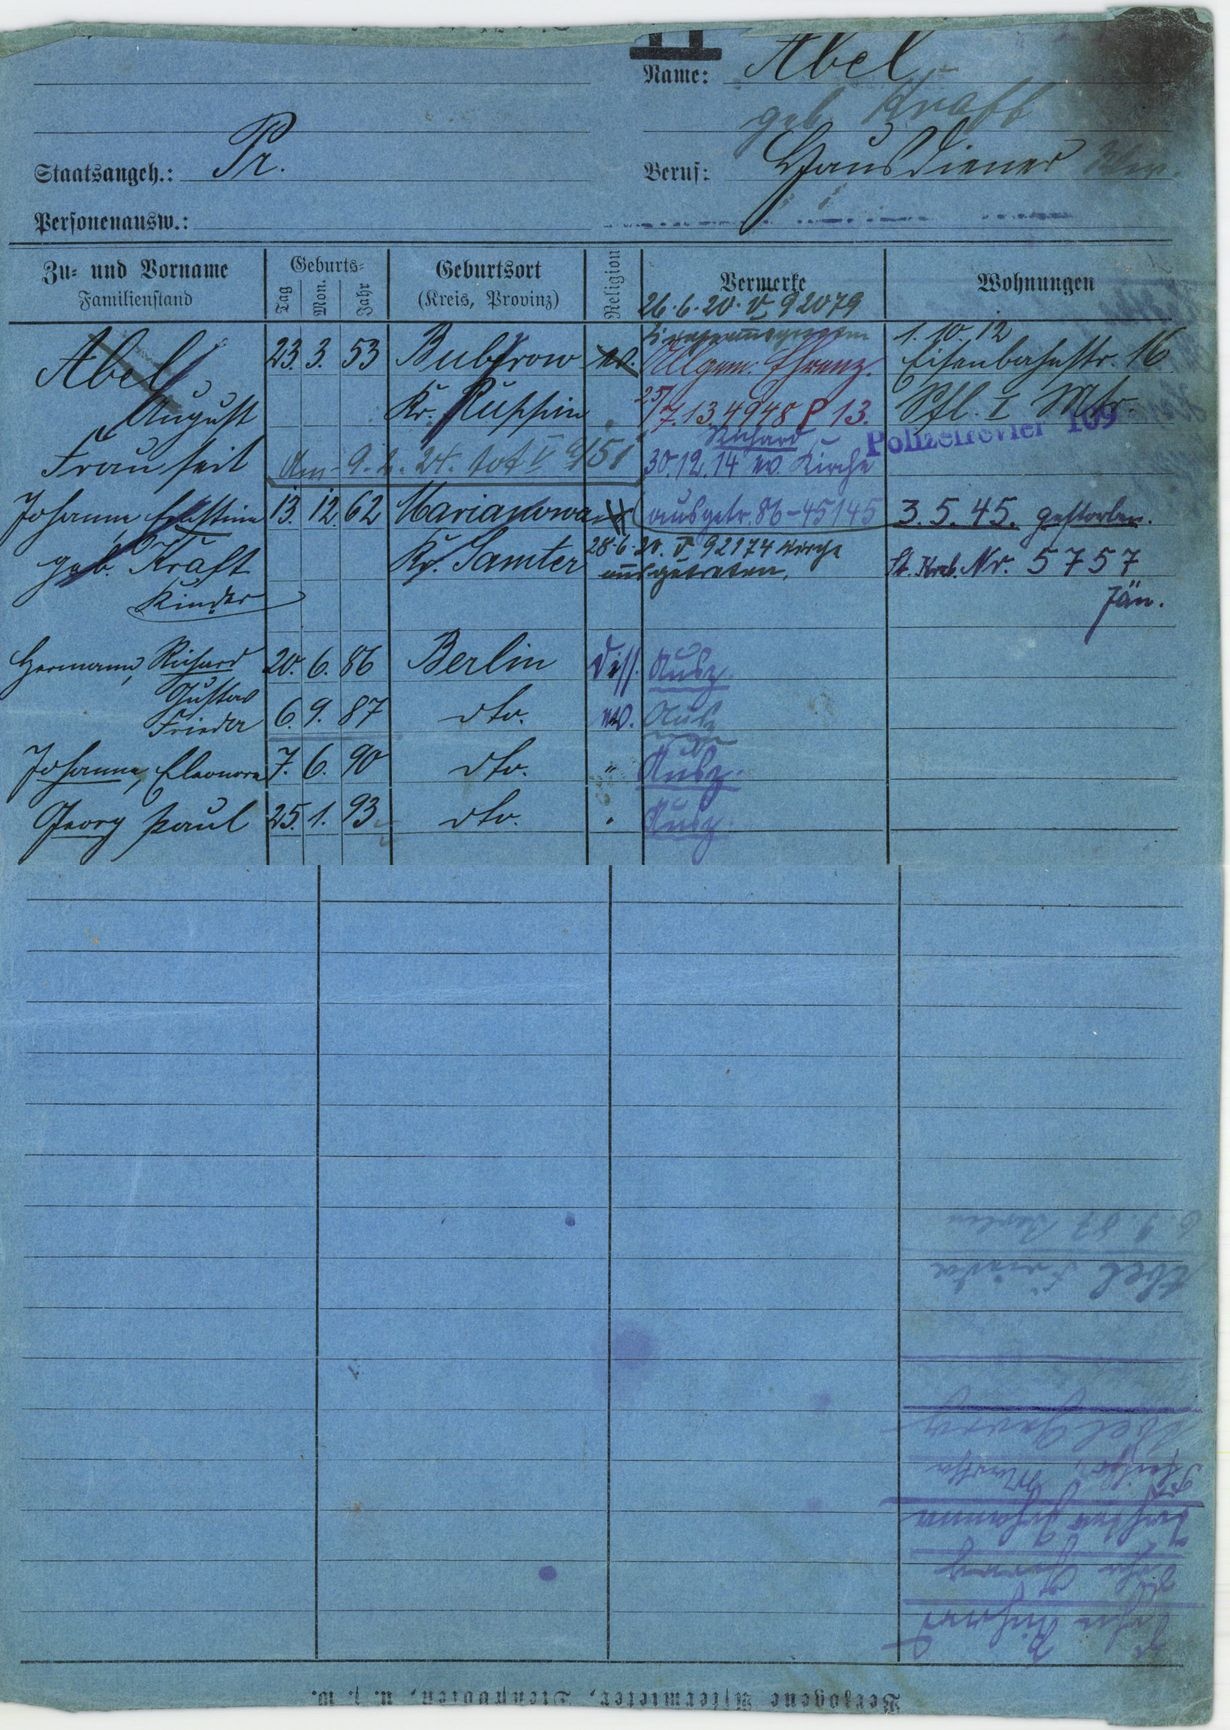
Abel
geb. Kraft